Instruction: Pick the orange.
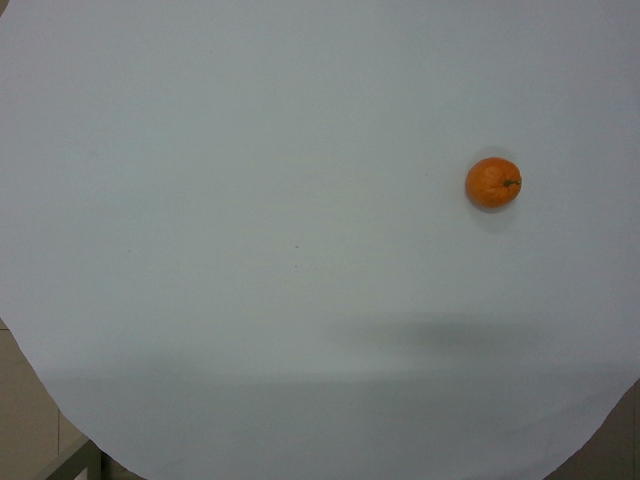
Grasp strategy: vertical